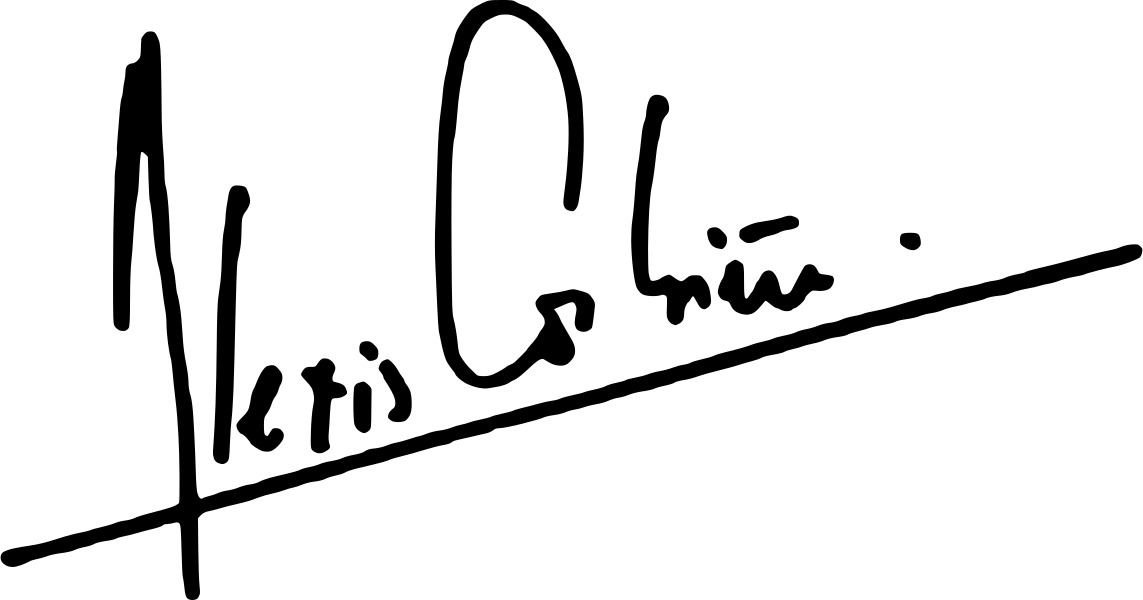
Signature of: alexis corbière